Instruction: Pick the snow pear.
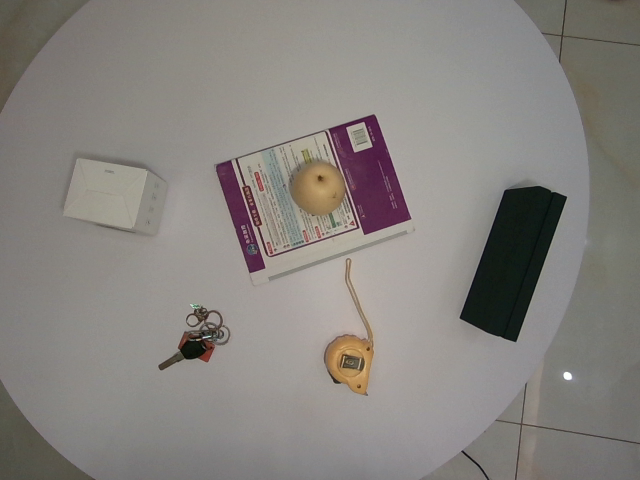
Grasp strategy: vertical